Retrieve the amount in words, amount in figures, name of the payee, date on the cheque, and the bank name from the image.
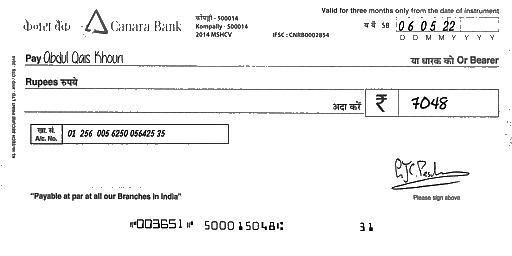
amt_in_words:
amt_in_figures: 7048
payee_name: Abdul Qais Khouri
bank_name: Canara Bank
cheque_date: 06/05/22